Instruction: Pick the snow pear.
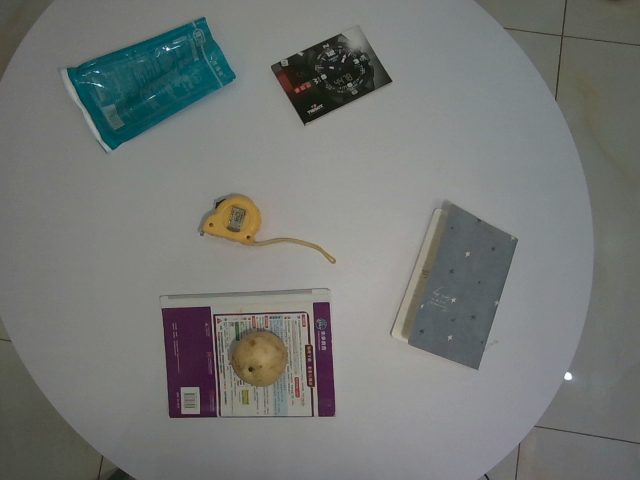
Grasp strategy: vertical